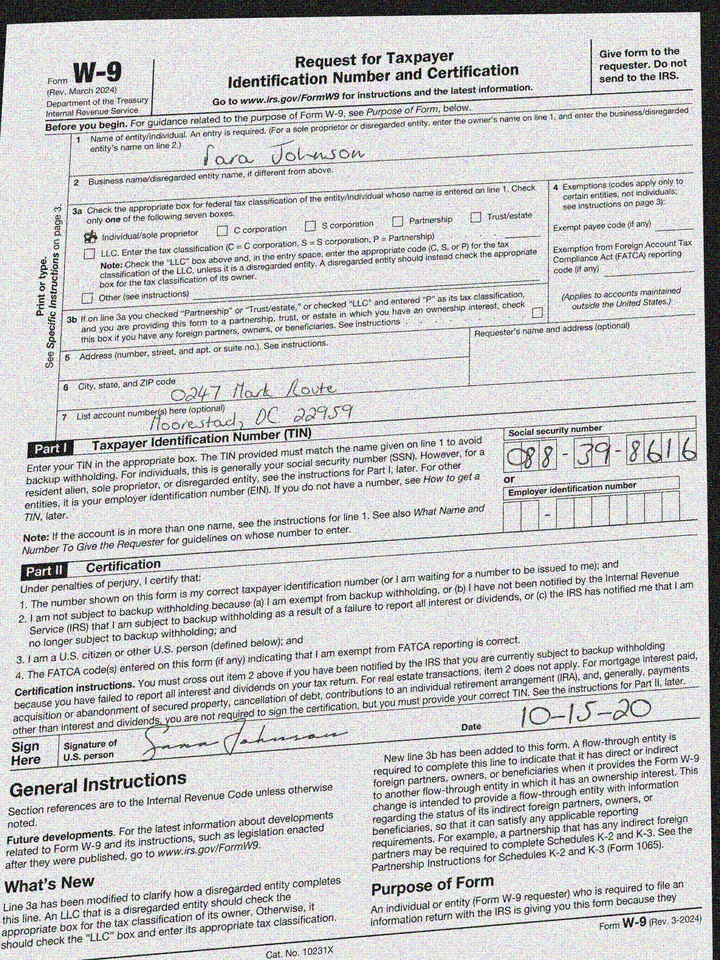
adr1: 0247 Mark Route
adr2: Moorestad, DC 22959
cbx: yes
ssn: 088398616
enm: Sara Johnson
sdt: 10-15-20